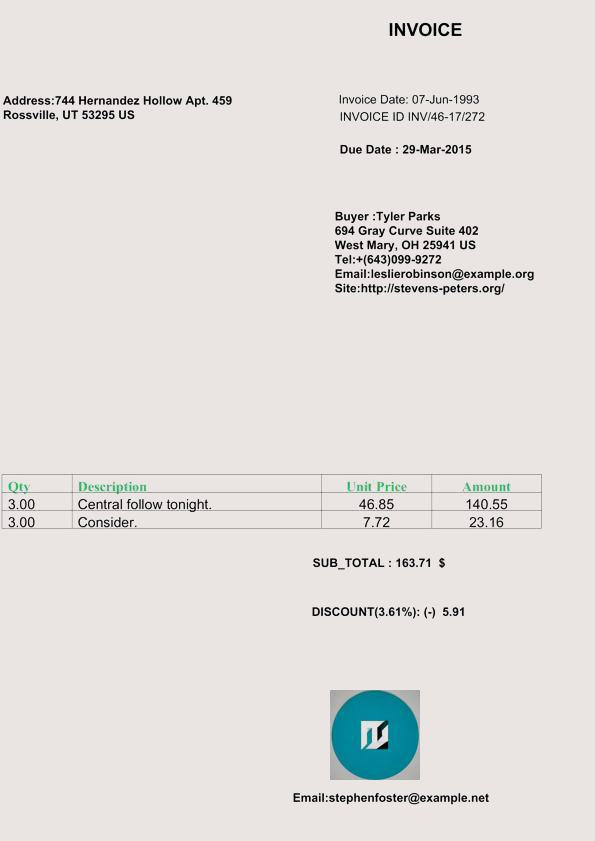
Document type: Invoice